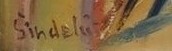
Signature of: františek šindelář